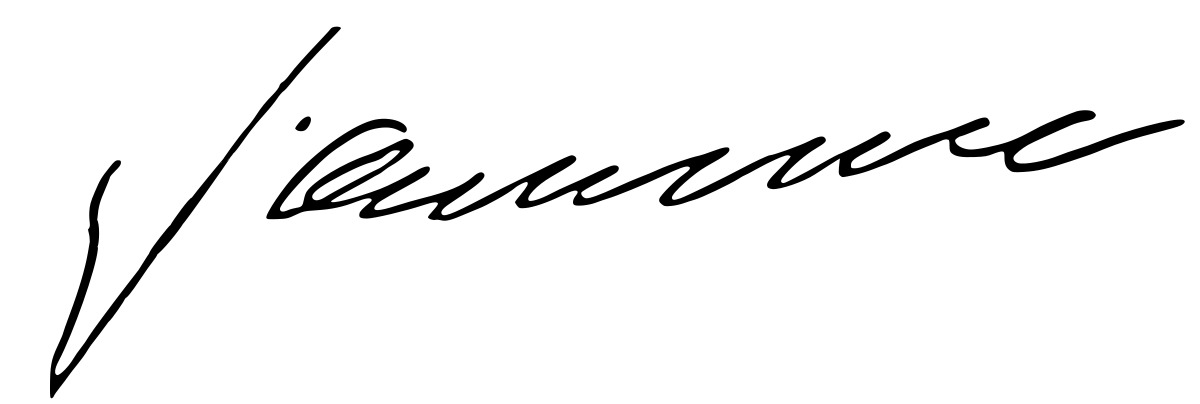
Signature of: faysal ali warabe